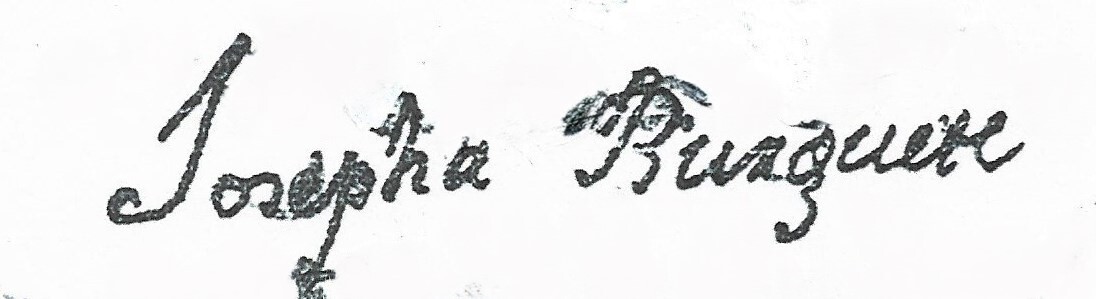
Signature of: josefa burguete